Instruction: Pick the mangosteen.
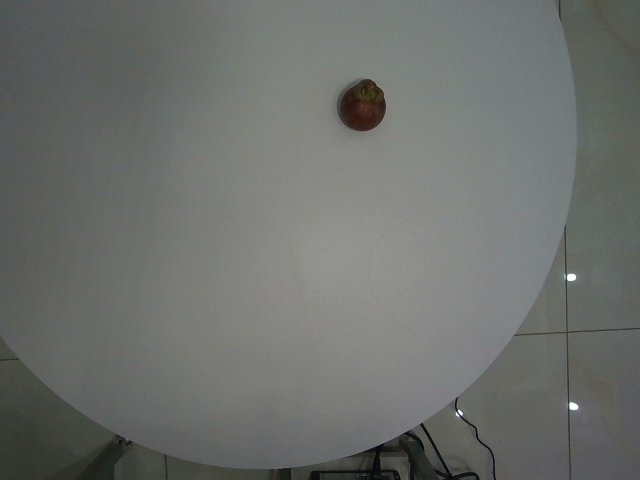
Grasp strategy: vertical